Question: What do the imaging results show?
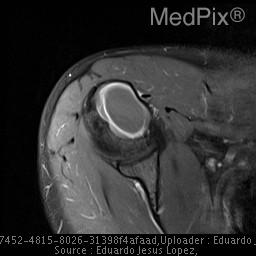
Answer: The imaging shows •  Plain film RUE - Endjavascript:void(null);osteal scalloping and lucency within the mid to proximal shaft of the right humerus.

•  Plain MR of the right shoulder - Multiloculated cystic lesion of proximal humerous with some solid component and associated endosteal remodeling without evidence of cortical breakthru.

•  MRI of the right humerus w/ contrast -
Multifocal, predominantly cystic multiloculated circumscribed bony lesions spare the humeral epiphyses, the largest proximal metaphyseal lesion measuring approximately 5.2 cm in its maximum diameter.  The lesions exhibit predominantly peripheral enhancement and a mild increase in central T1 intensity suggesting a proteinaceous/fibrous matrix.  No overlying cortical disruption is seen in the setting of grossly stable associated endosteal scalloping.  No circumferential soft tissue abnormality is identified. Multifocal, predominantly cystic multiloculated circumscribed bony lesions spare the humeral epiphyses, the largest proximal metaphyseal lesion measuring approximately 5.2 cm in its maximum diameter. The lesions exhibit predominantly peripheral enhancement and a mild increase in central T1 intensity suggesting a proteinaceous/fibrous matrix. No overlying cortical disruption is seen in the setting of grossly stable associated endosteal scalloping. No circumferential soft tissue abnormality isidentified..